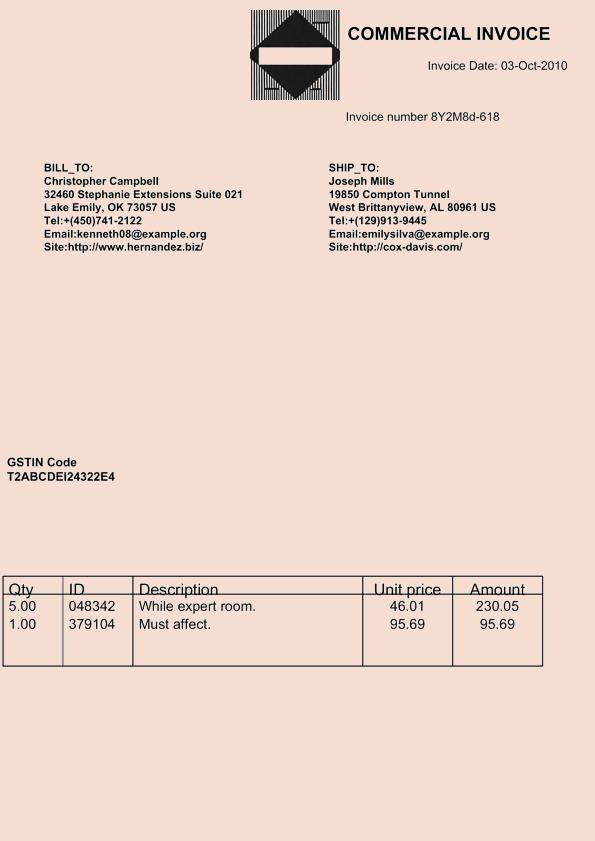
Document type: Invoice